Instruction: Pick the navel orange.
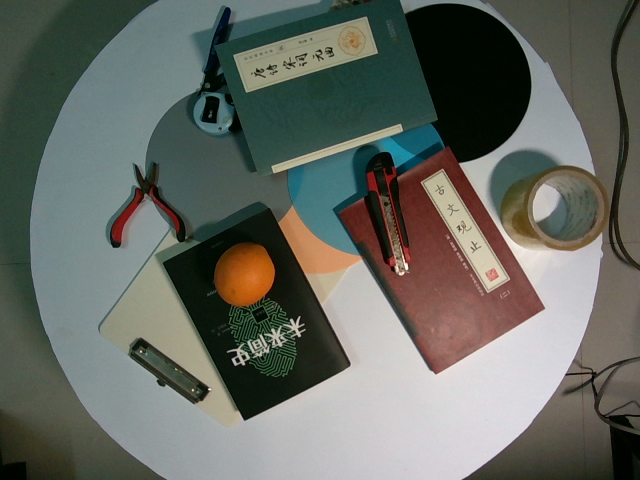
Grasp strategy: vertical